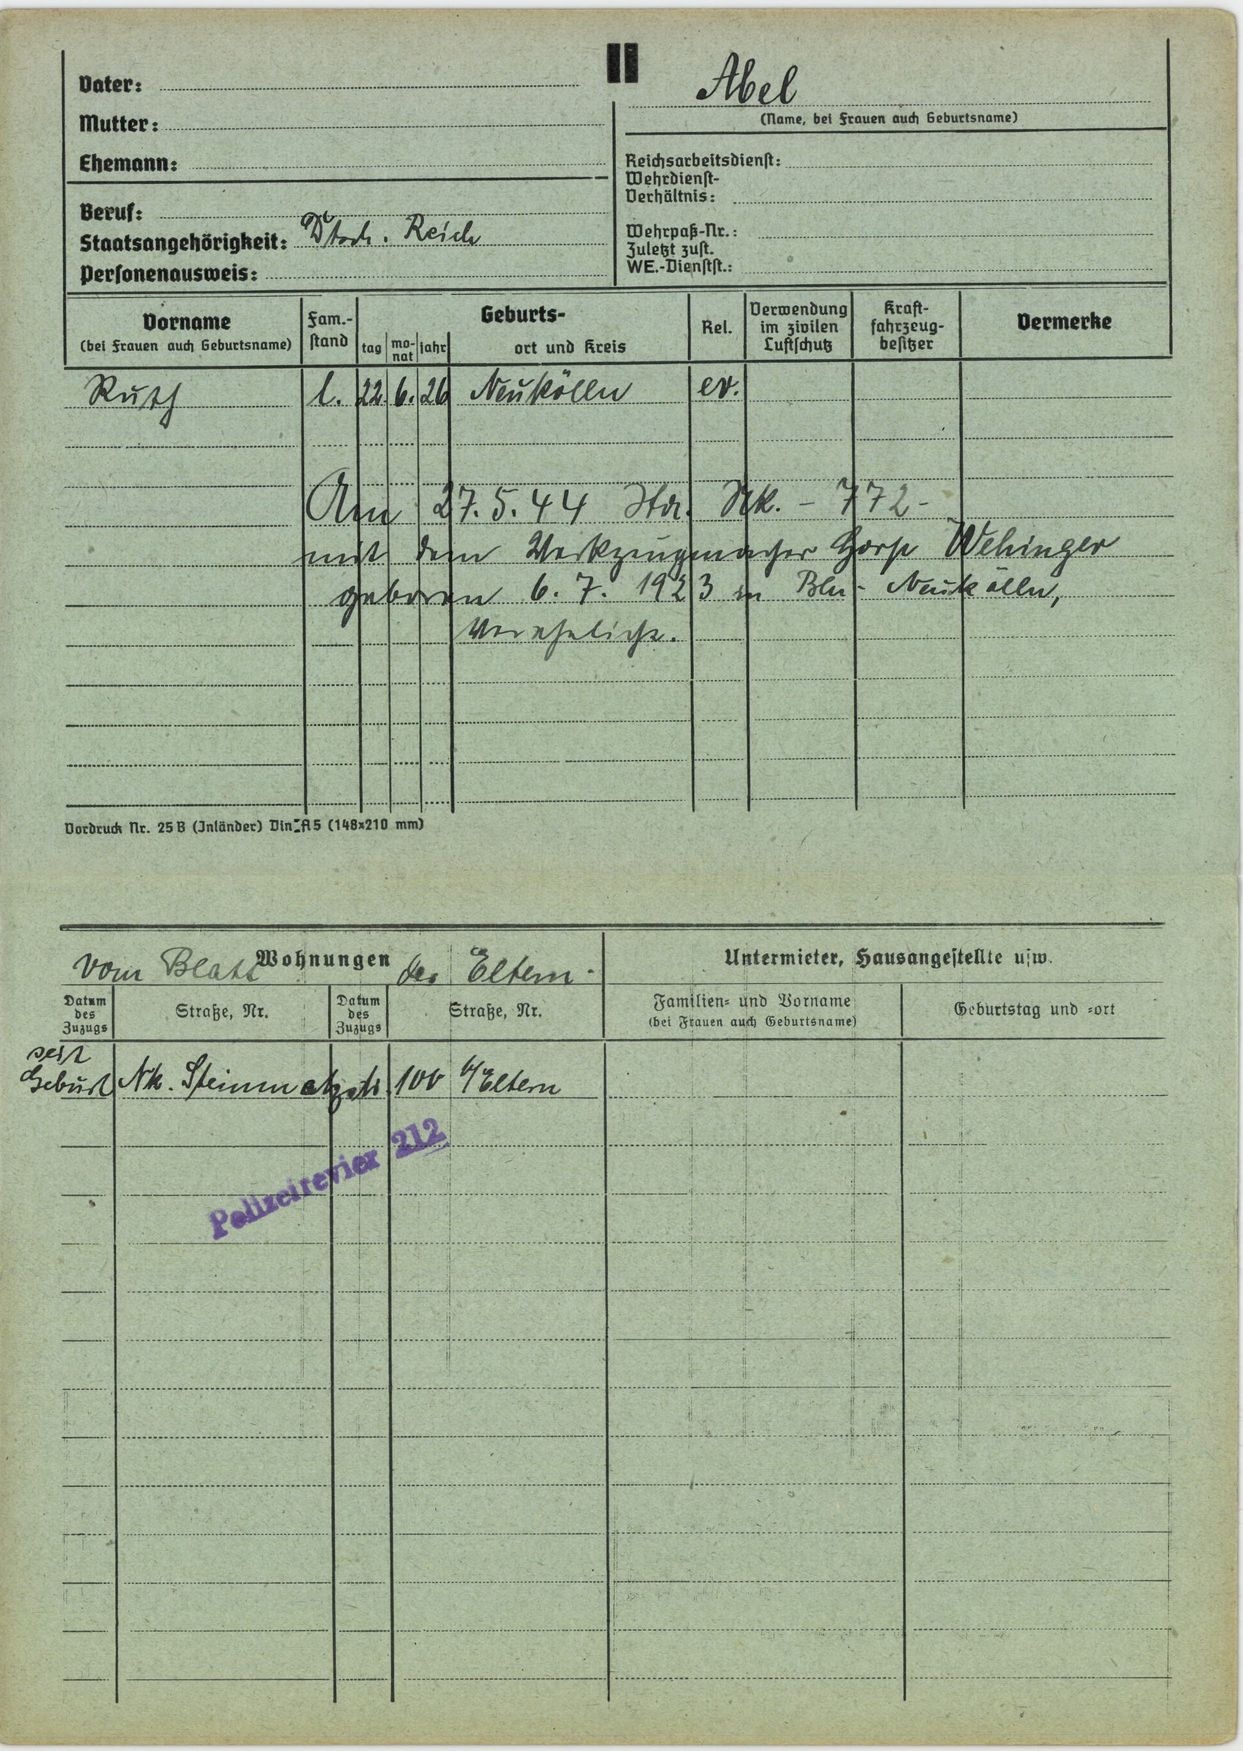
Abel